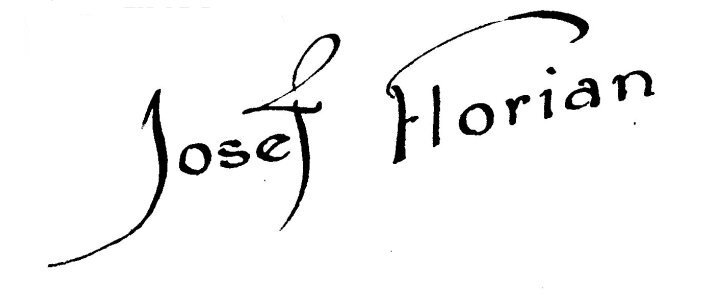
Signature of: josef florian